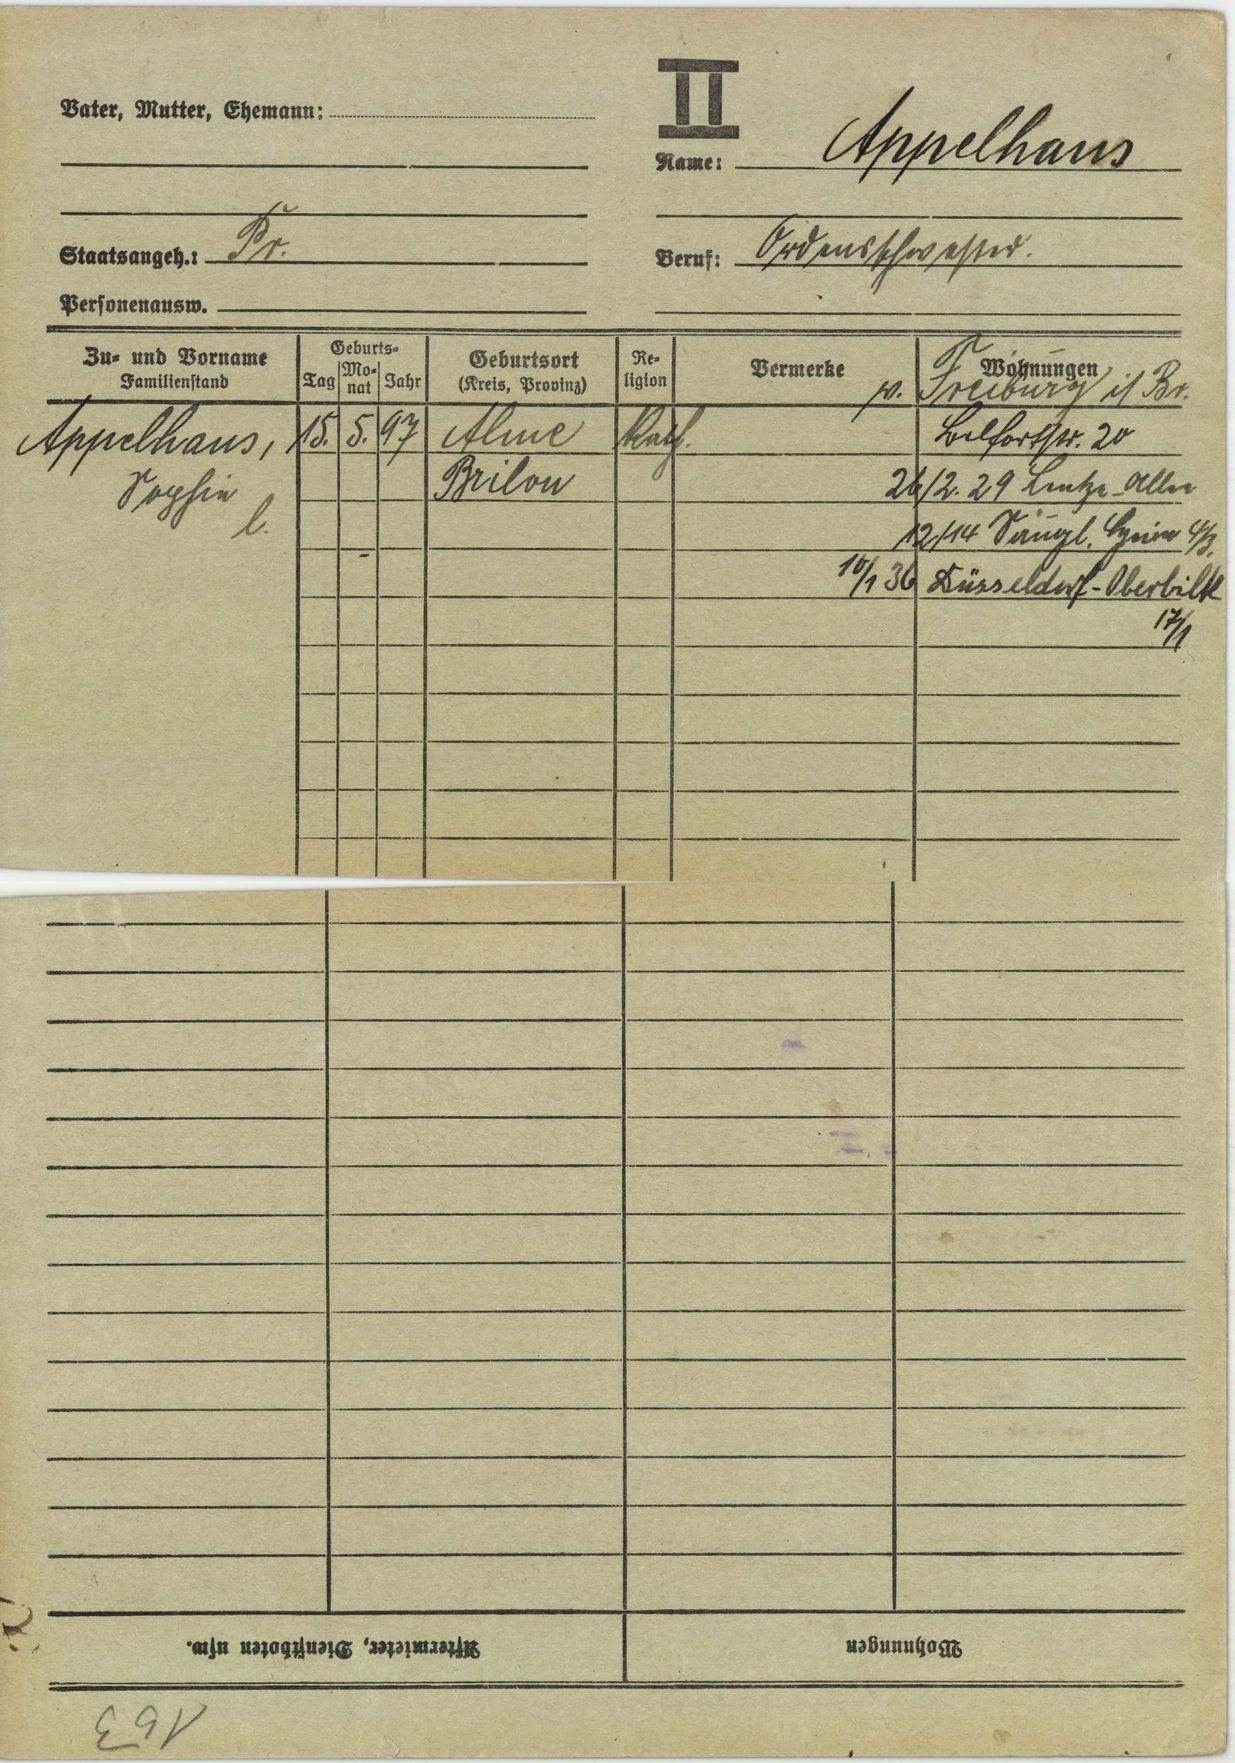
Appelhans